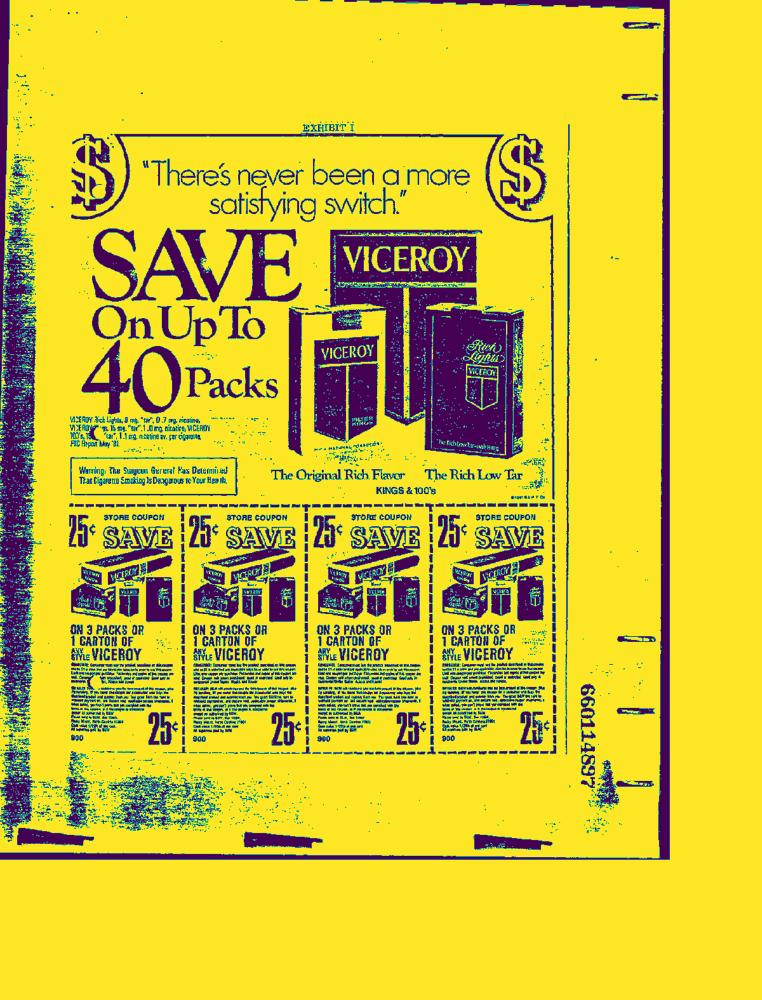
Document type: AD